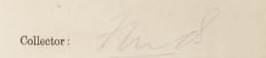
Signature of: frederick marshman bailey